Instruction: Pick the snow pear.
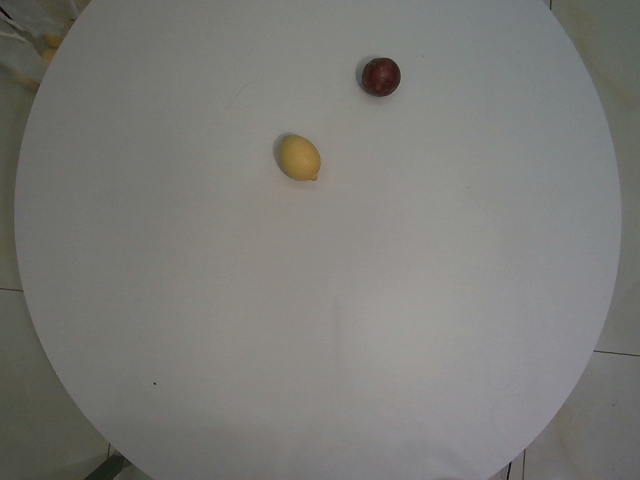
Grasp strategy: vertical